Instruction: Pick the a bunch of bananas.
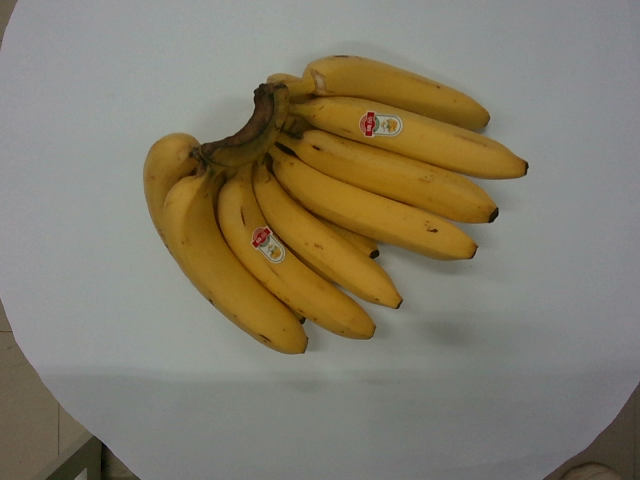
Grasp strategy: vertical